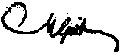
Signature of: mordecai gist